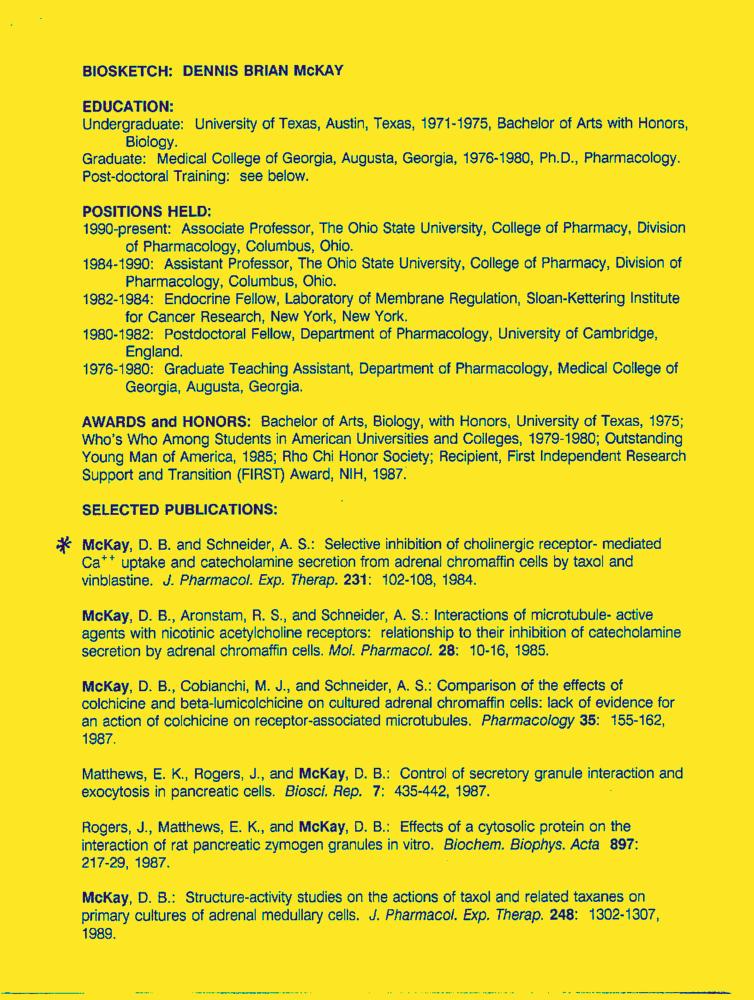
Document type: Resume-Doc